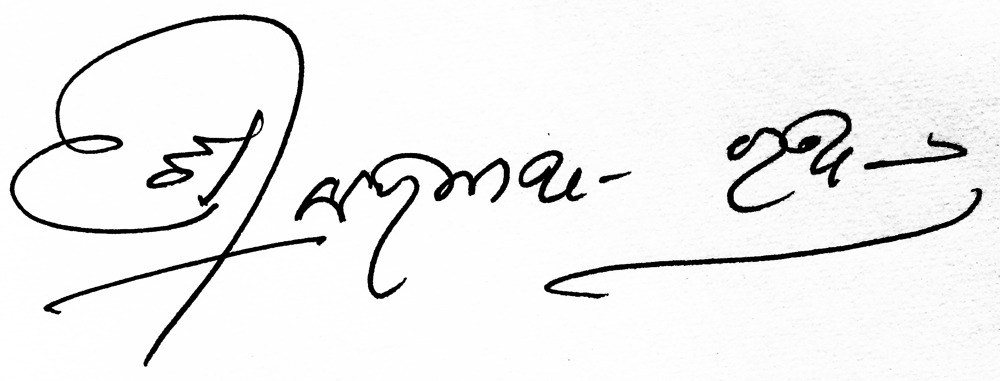
Signature of: brajanath ratha